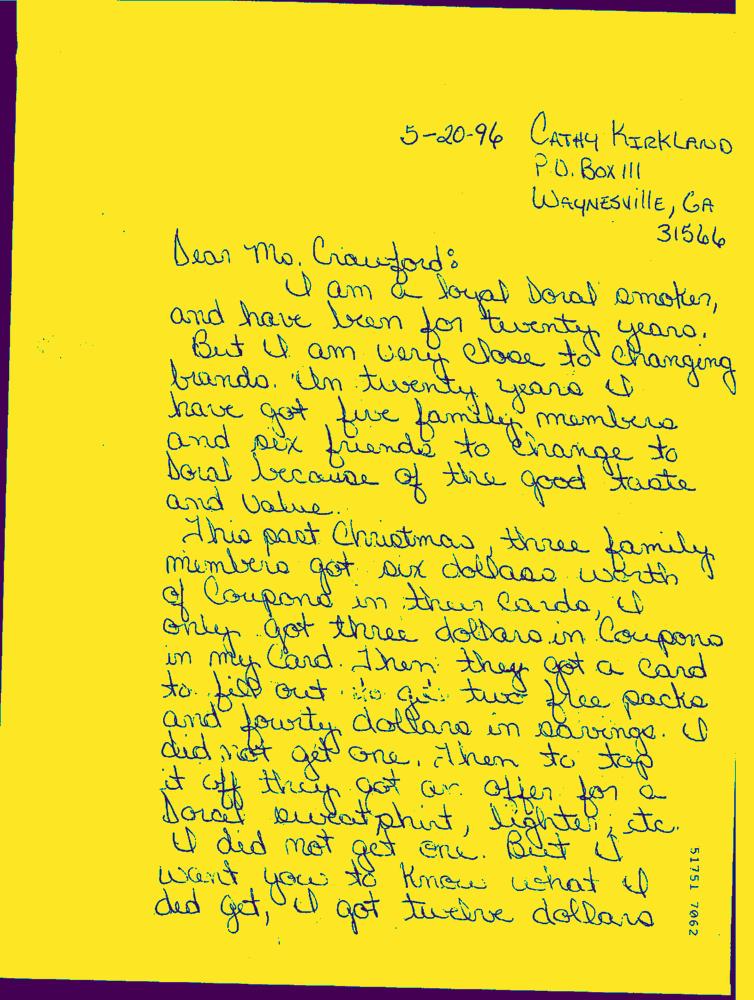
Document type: Hand-Written